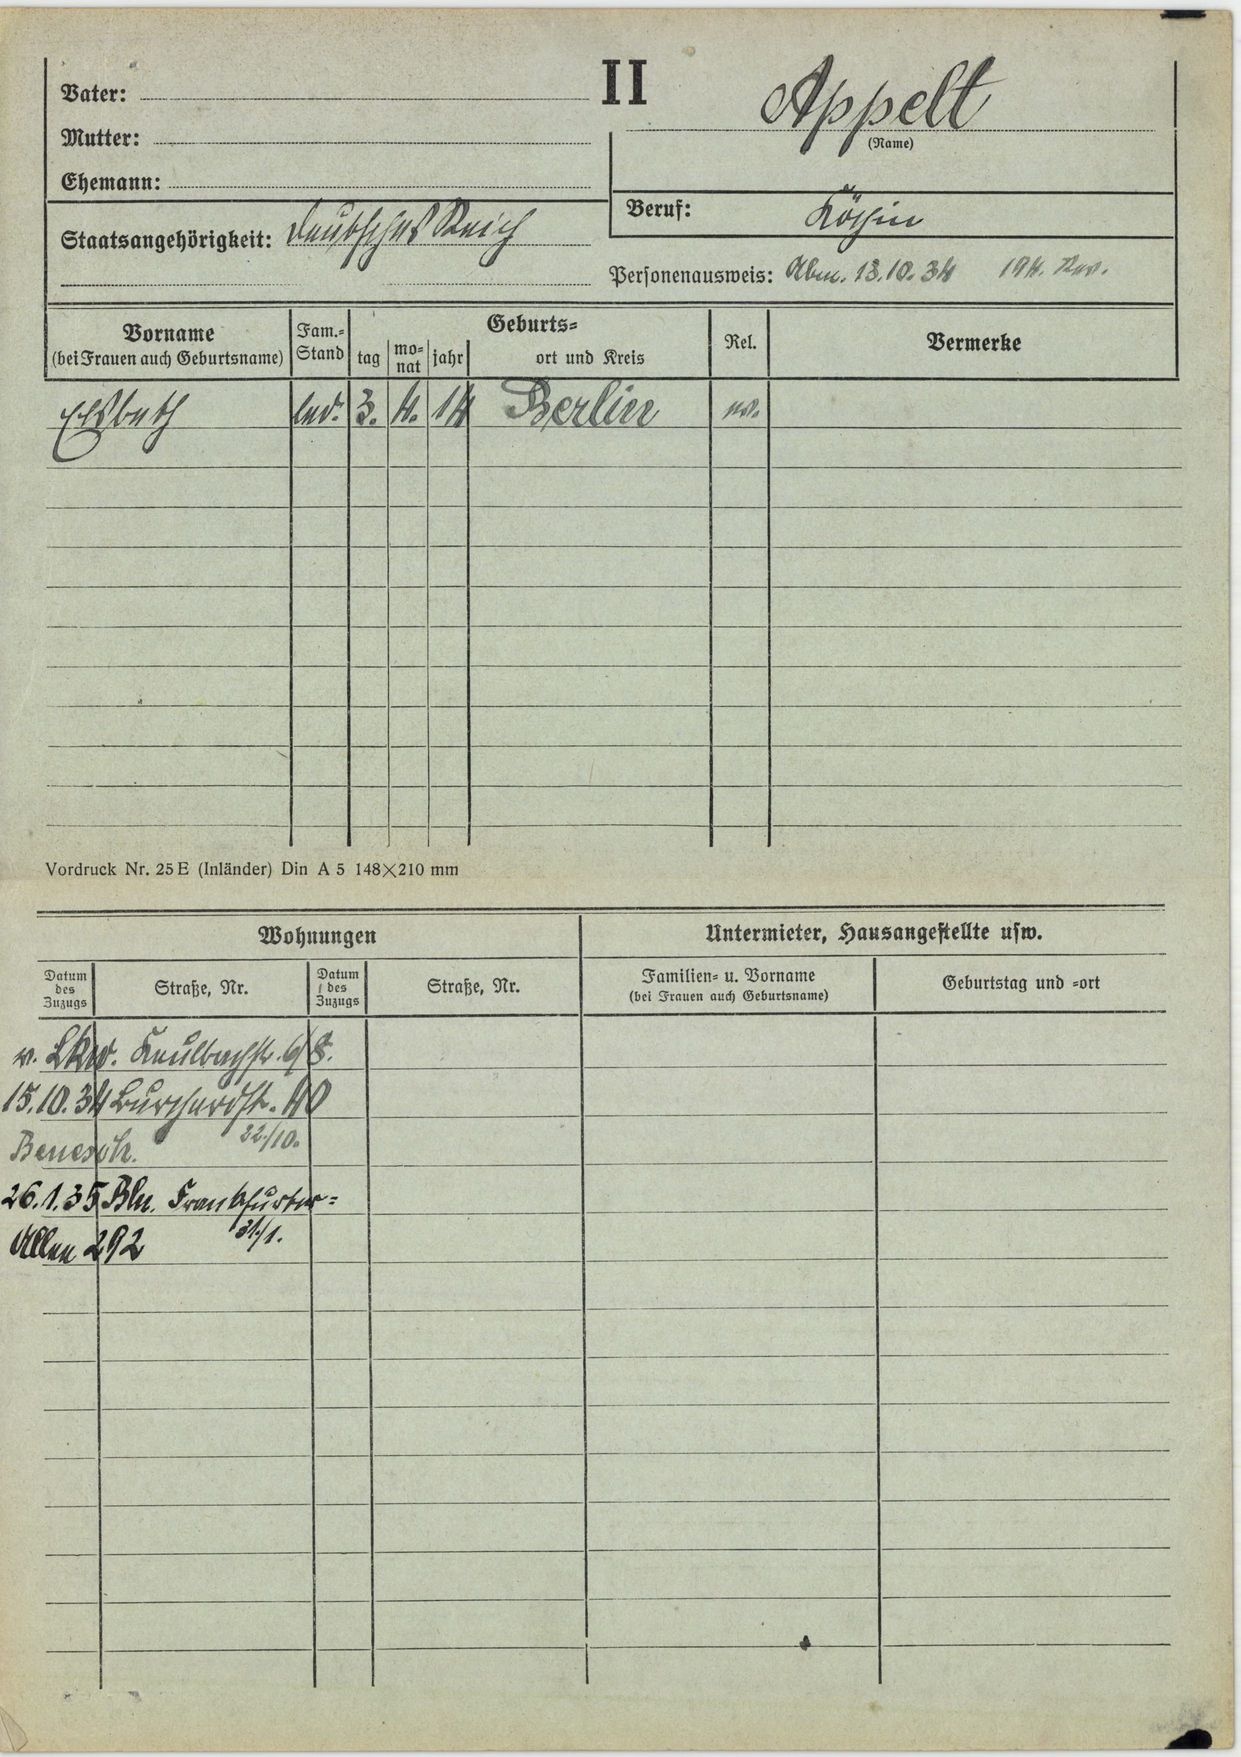
Appelt